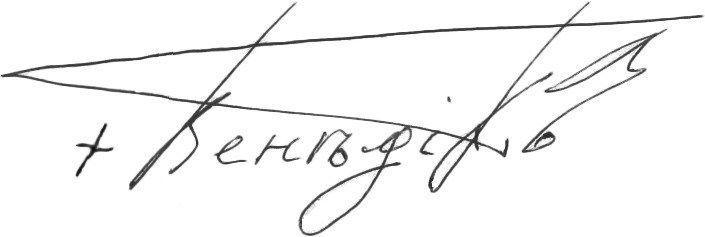
Signature of: venedikt